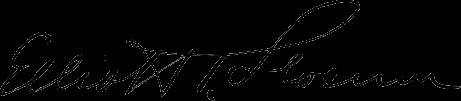
Signature of: elliott t slocum